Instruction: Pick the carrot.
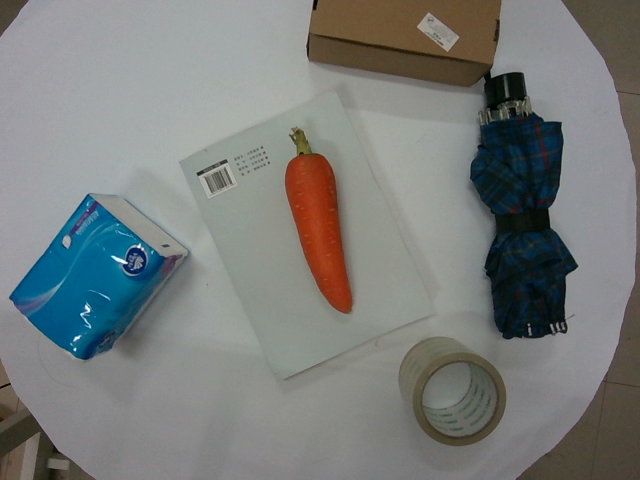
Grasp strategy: vertical